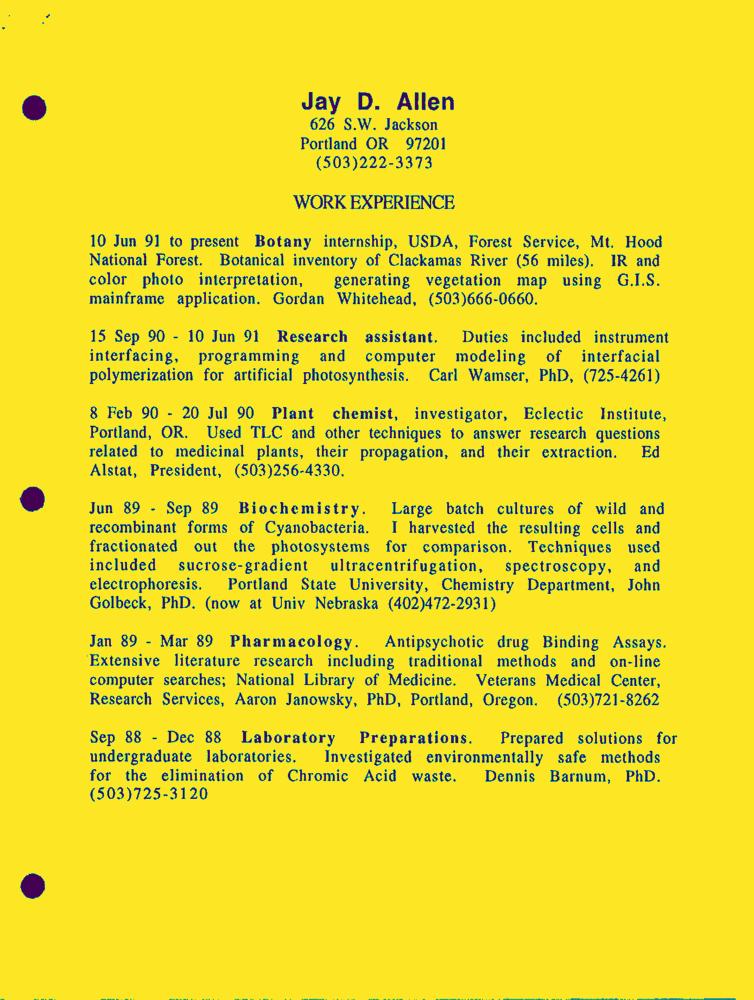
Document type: Resume-Doc